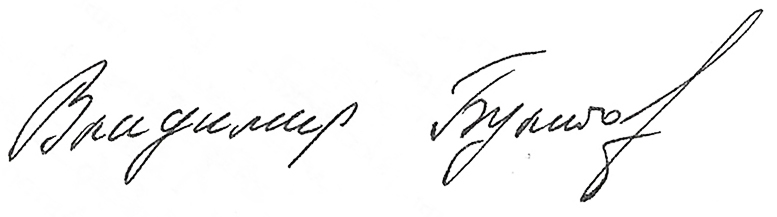
Signature of: vladimir bulatov